Question: What was observed in the imaging?
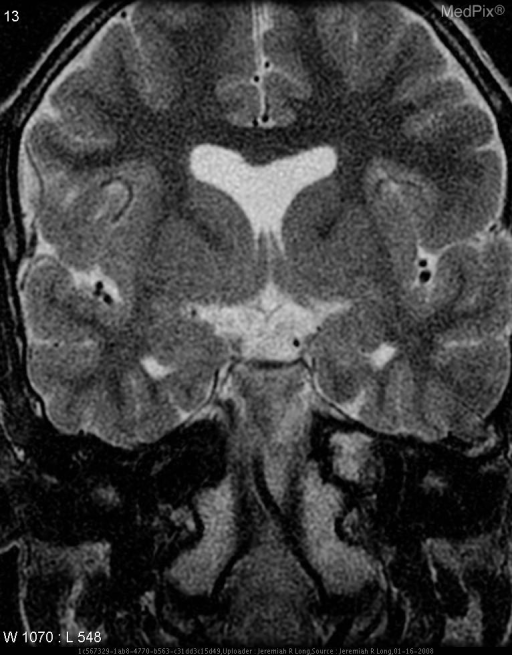
Answer: The imaging shows An axial T2 image through the mid brain demonstrates absence of the septum pellucidum.  Coronal T2 images also demonstrate absence of the septum pellucidum as well as hypoplasia of the optic tracts, chiasm and optic nerves. No other abnormalities were present. Axial T2 image through the mid brain demonstrates absence of the septum pellucidum. Coronal T2 images again demonstrate absence of the septum pellucidum as well as hypoplasia of the optic tracts, chiasm and nerves..